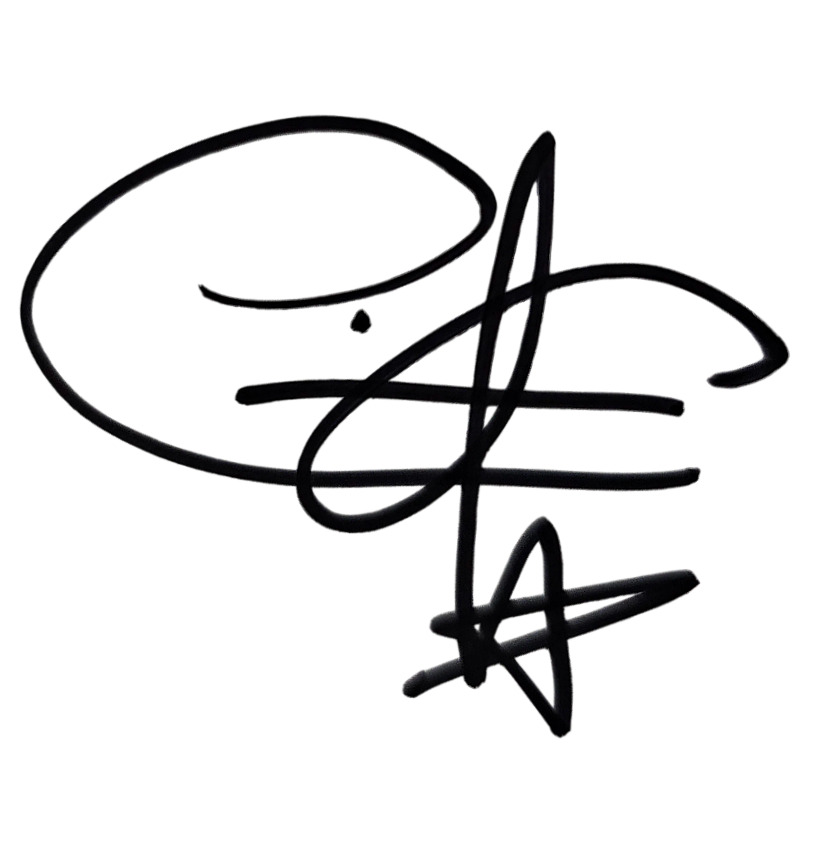
Signature of: chiara oliver